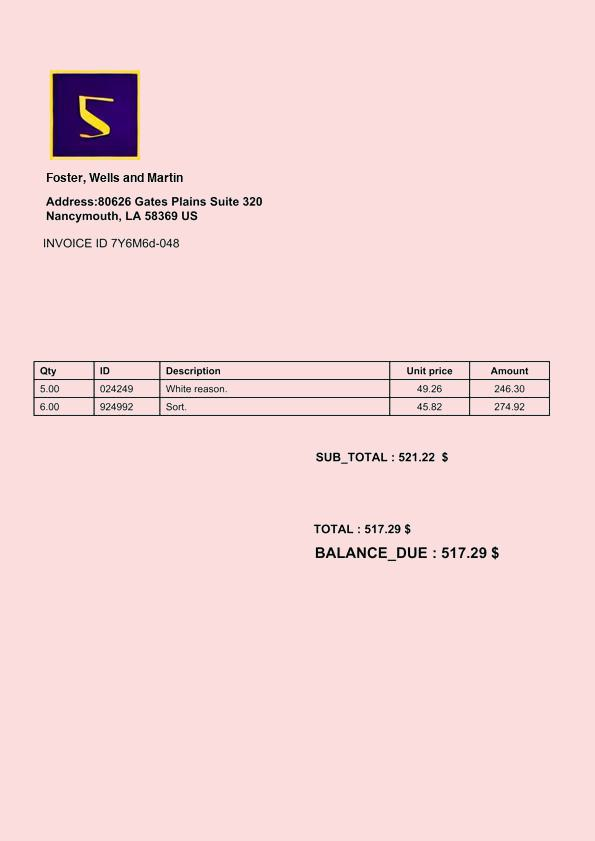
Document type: Invoice